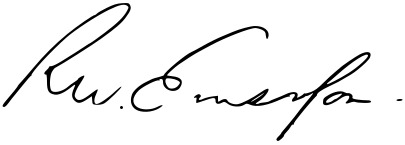
Signature of: ralph waldo emerson